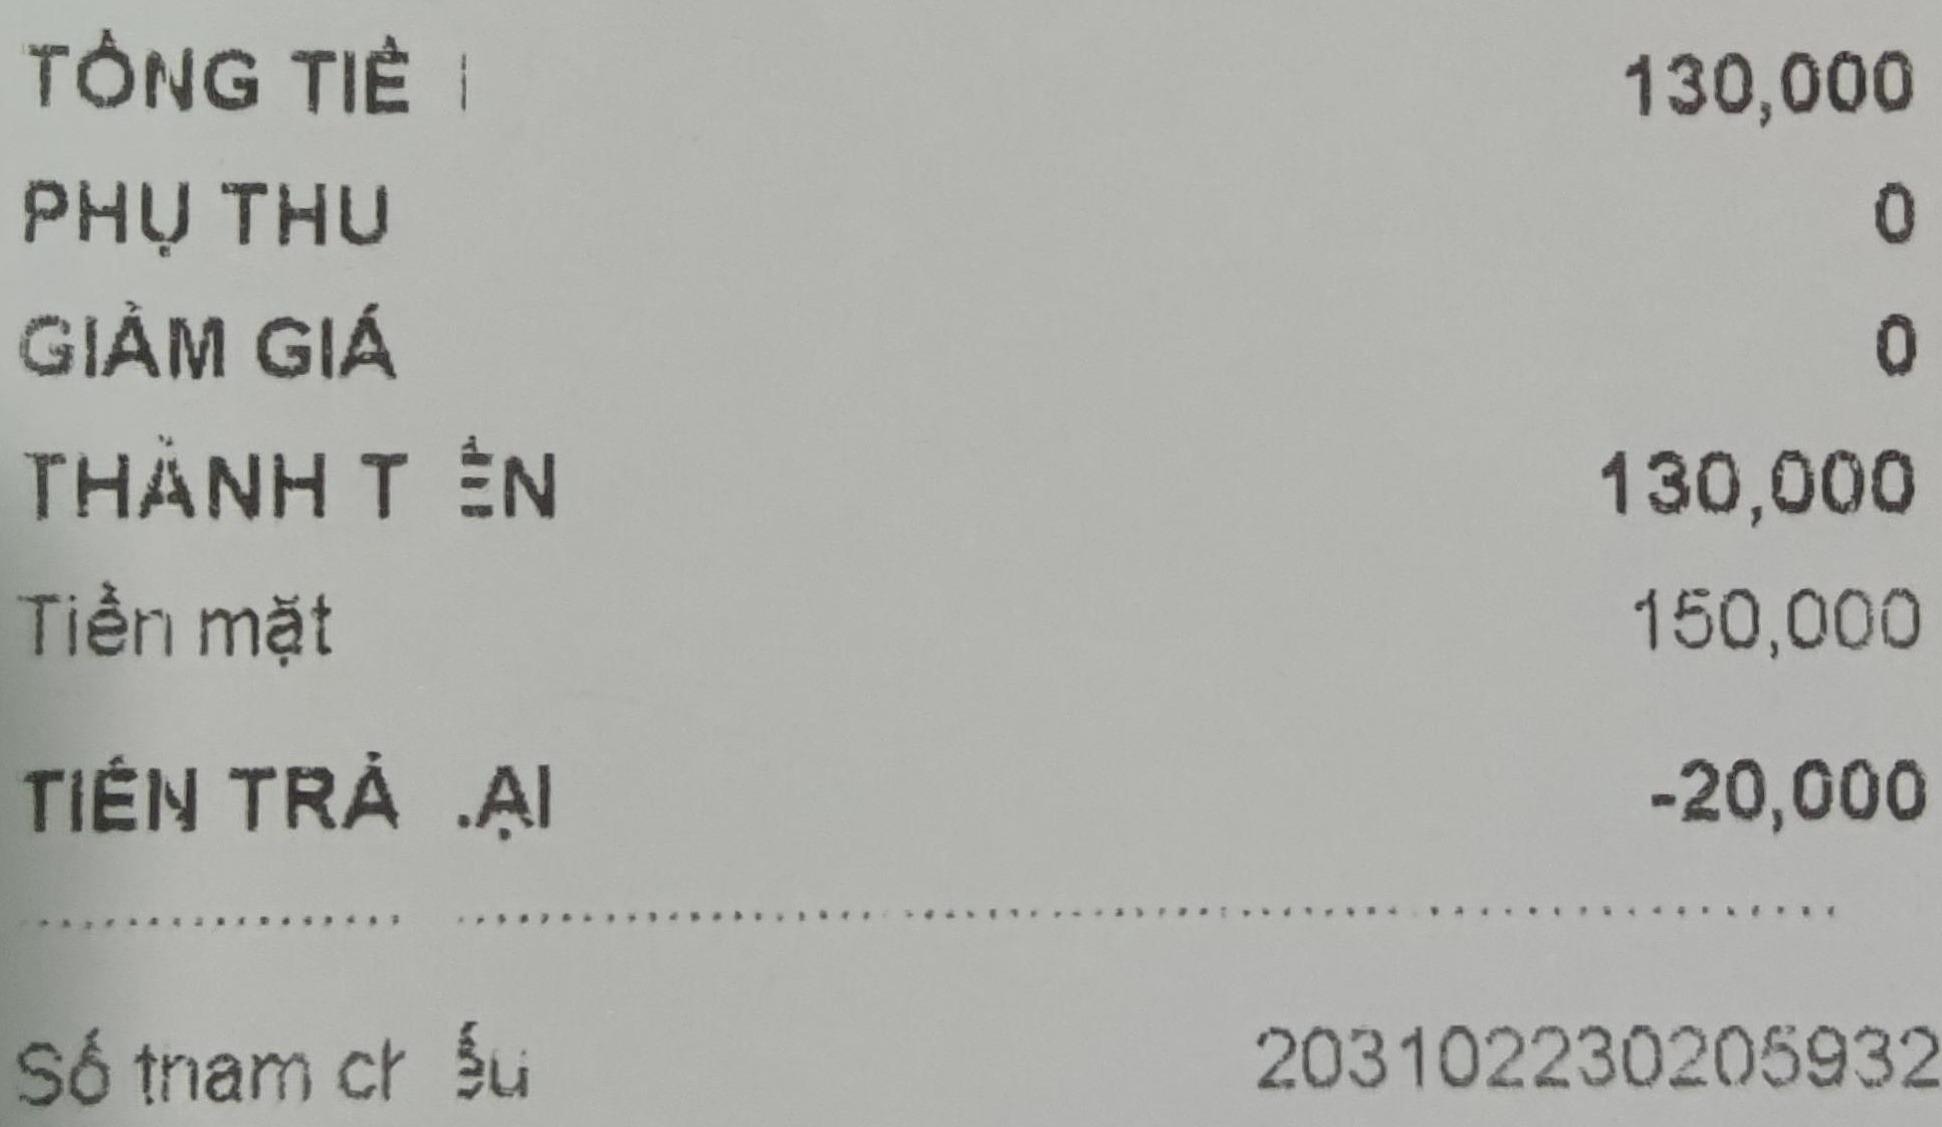
TỔNG TIỀN 130,000
PHỤ THU 0
GIẢM GIÁ 0
THÀNH TIỀN 130,000
Tiền mặt 150,000
TIỀN TRẢ LẠI -20,000

Số tham chiếu 203102230205932